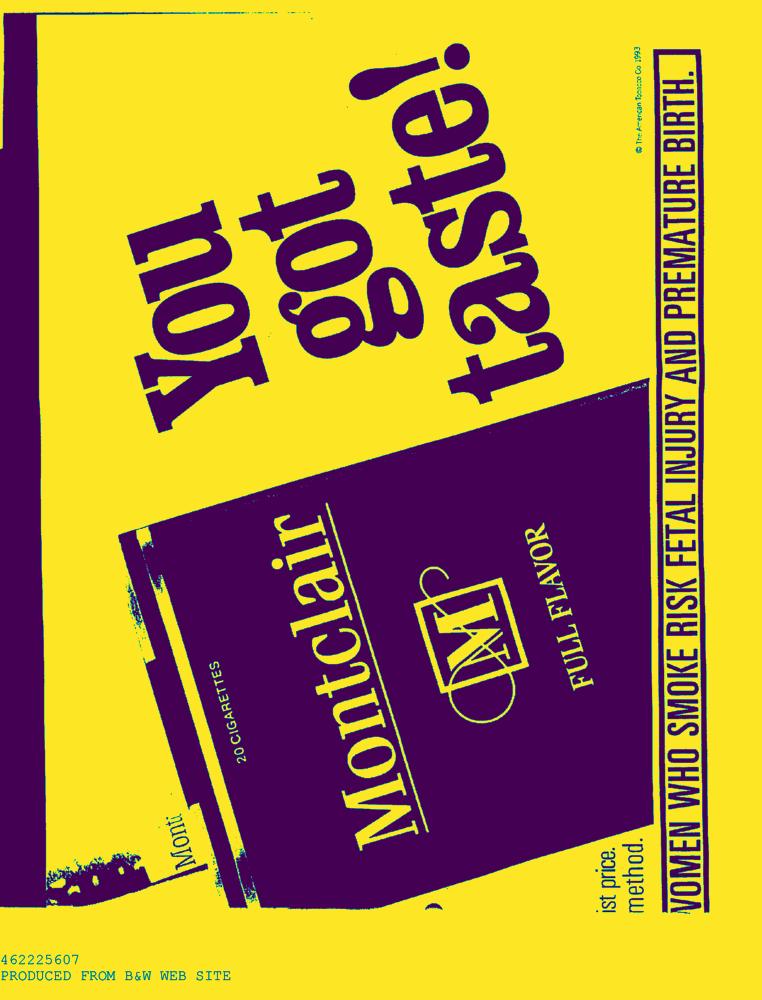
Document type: AD